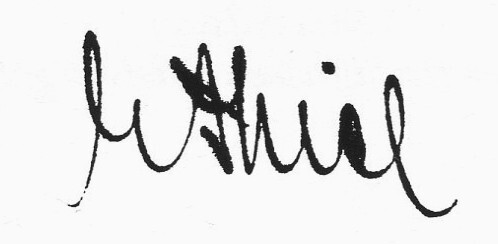
Signature of: ernest thiel